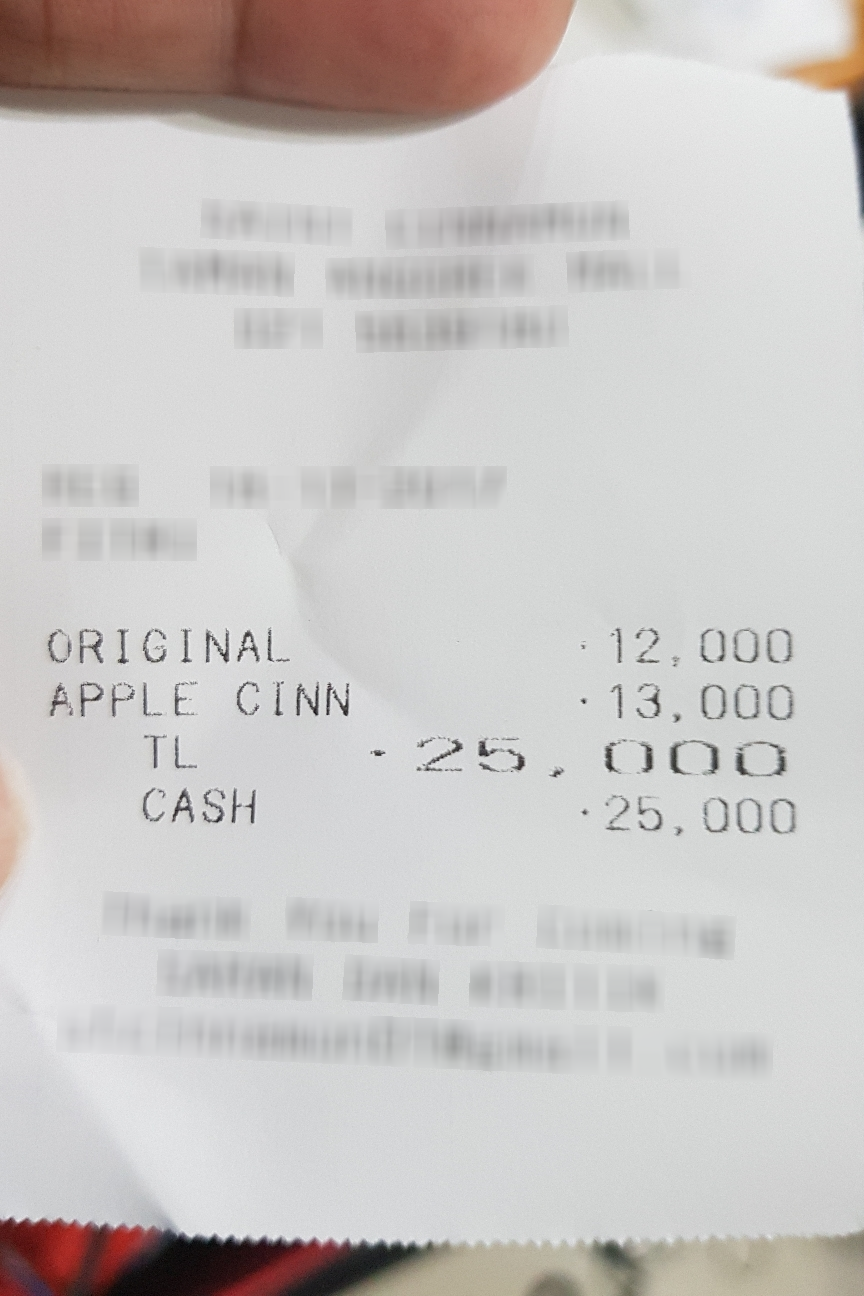
Receipt information:
total: 25,000
line_items: item_name: ORIGINAL
item_value: 12,000
item_quantity: 1
item_name: APPLE CINN
item_value: 13,000
item_quantity: 1